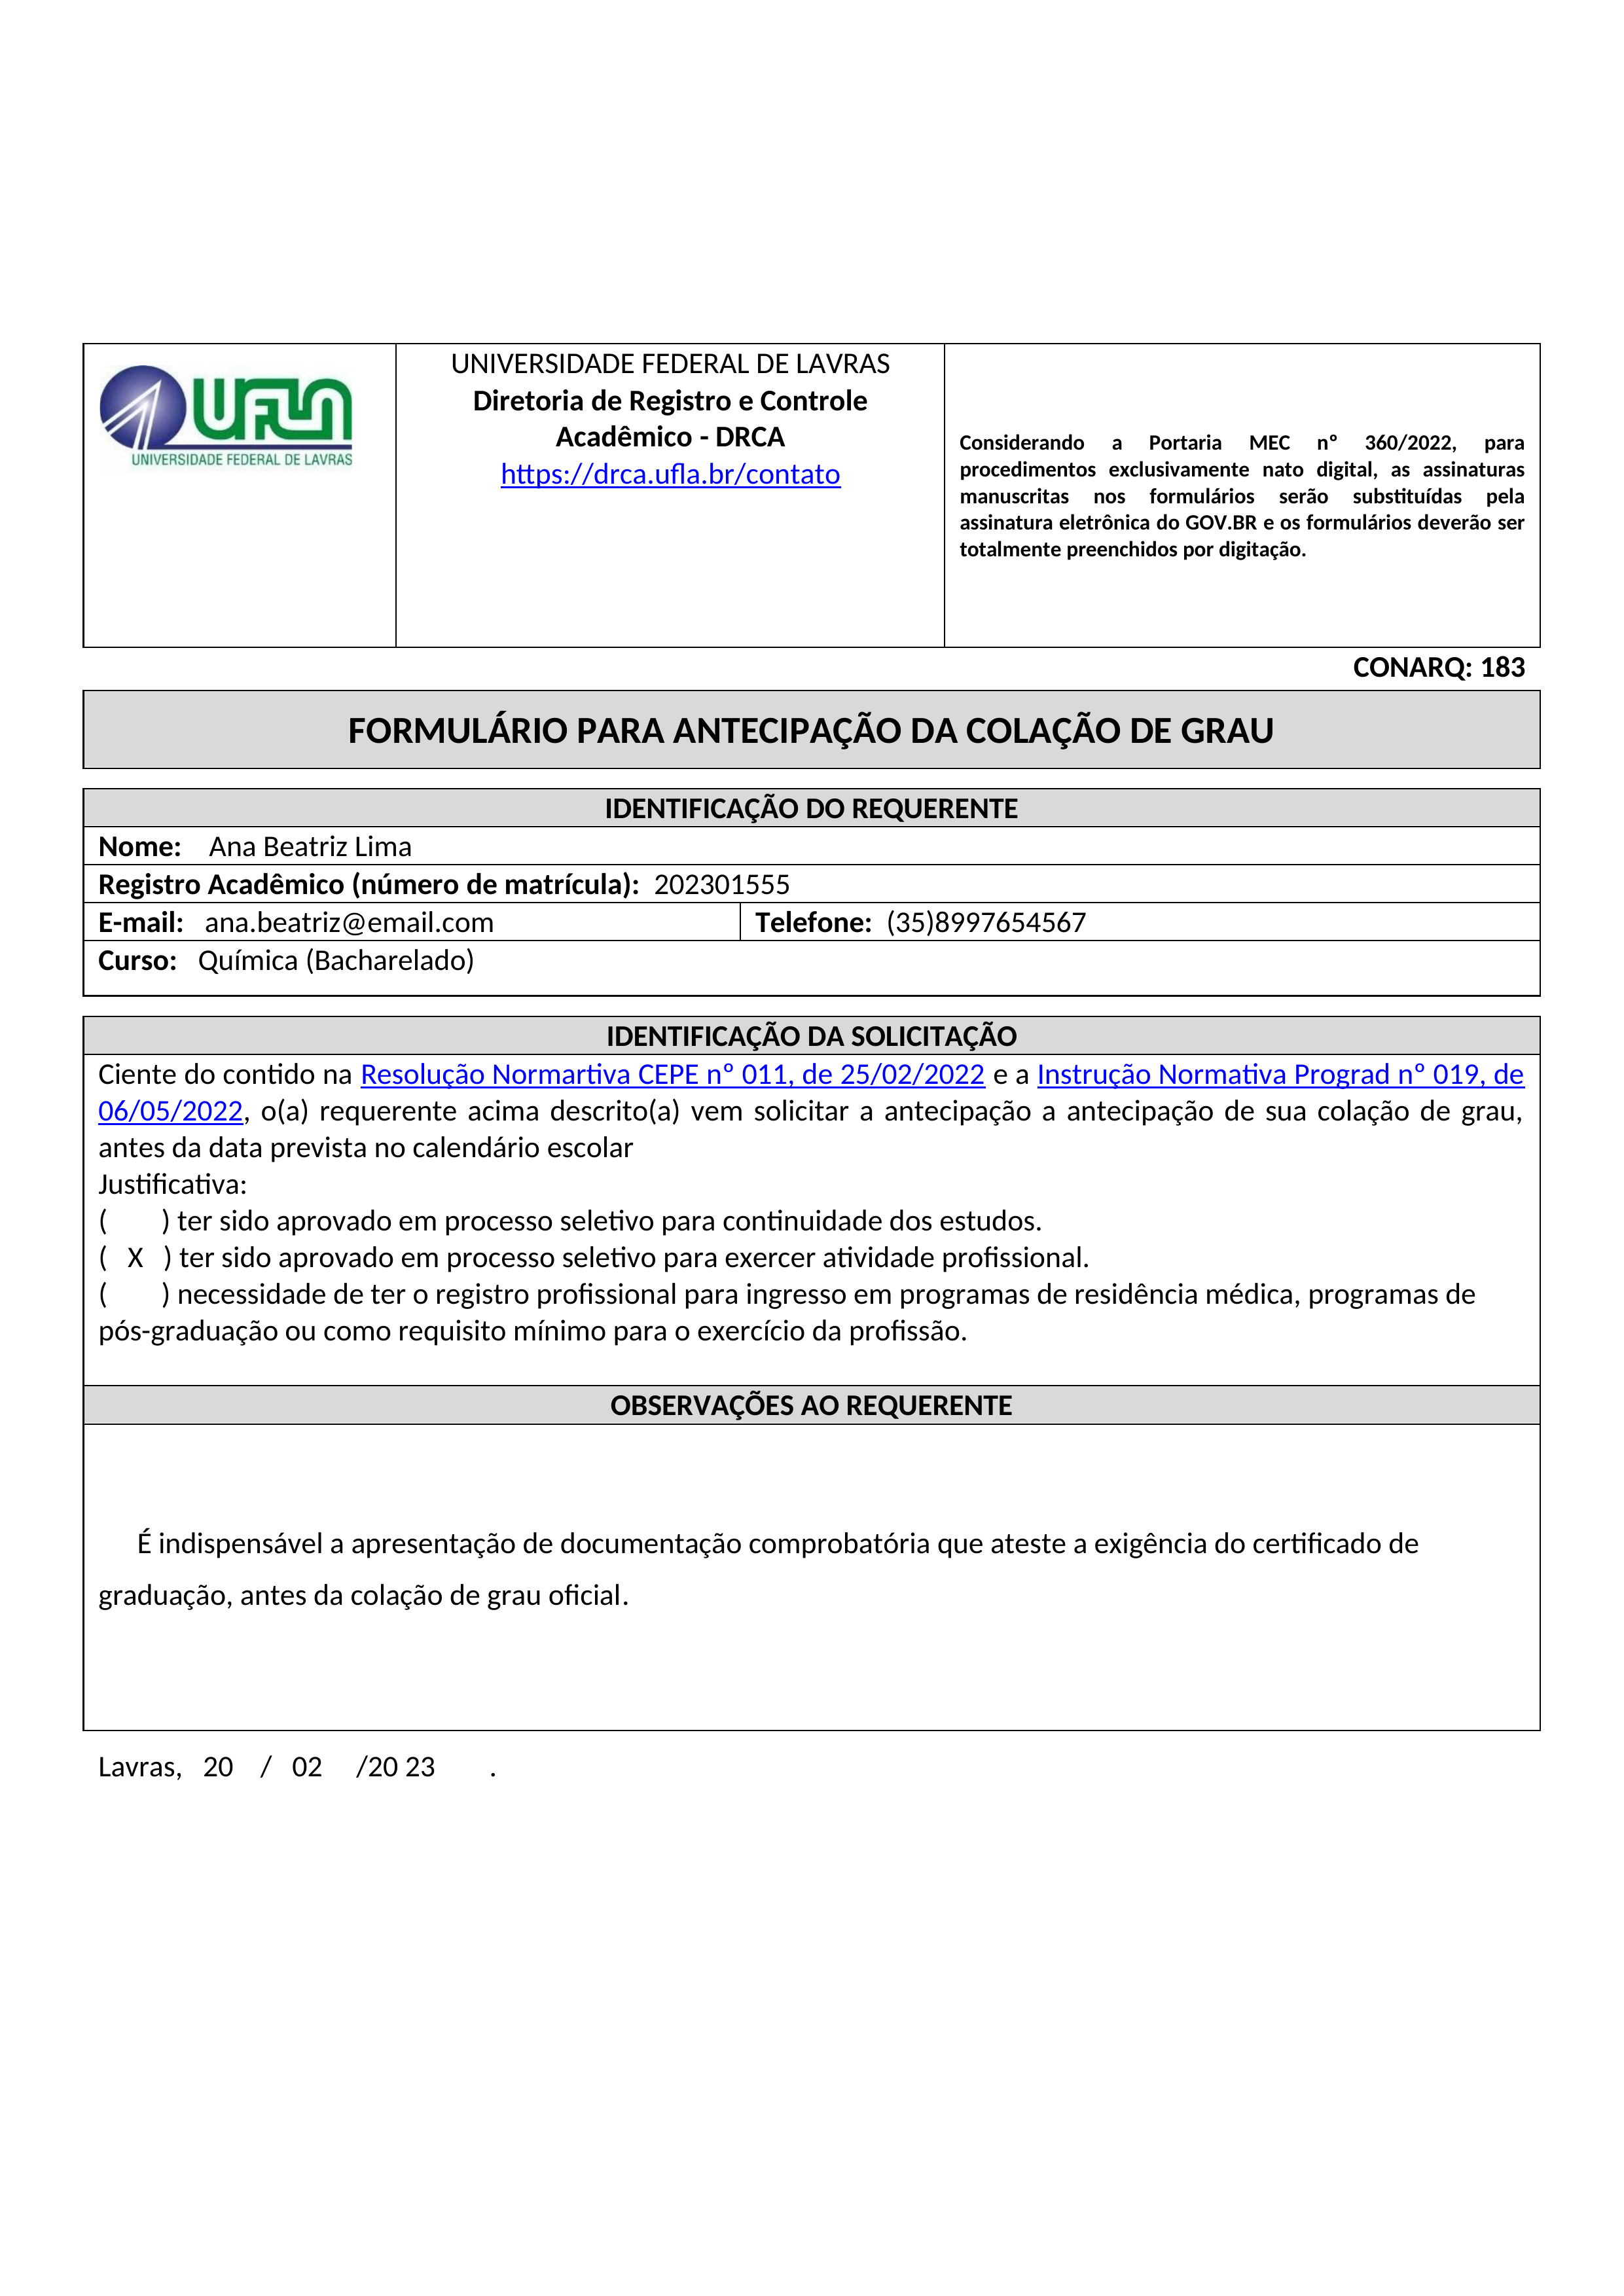
UNIVERSIDADE FEDERAL DE LAVRAS
UFLA
Diretoria de Registro e Controle Acadêmico - DRCA
Considerando a Portaria MEC nº 360/2022, para procedimentos exclusivamente nato digital, as assinaturas manuscritas nos formulários serão substituídas pela assinatura eletrônica do GOV.BR e os formulários deverão ser totalmente preenchidos por digitação.
UNIVERSIDADE FEDERAL DE LAVRAS
https://drca.ufla.br/contato
CONARQ: 183
FORMULÁRIO PARA ANTECIPAÇÃO DA COLAÇÃO DE GRAU
IDENTIFICAÇÃO DO REQUERENTE
Nome:
Ana Beatriz Lima
Registro Acadêmico (número de matrícula):
202301555
E-mail:
ana.beatriz@email.com
Telefone:
(35)8997654567
Curso:
Química (Bacharelado)
IDENTIFICAÇÃO DA SOLICITAÇÃO
Ciente do contido na Resolução Normartiva CEPE nº 011, de 25/02/2022 e a Instrução Normativa Prograd nº 019, de 06/05/2022, o(a) requerente acima descrito(a) vem solicitar a antecipação a antecipação de sua colação de grau, antes da data prevista no calendário escolar Justificativa:
( ) ter sido aprovado em processo seletivo para continuidade dos estudos.
ter sido aprovado em processo seletivo para exercer atividade profissional.
(X)
( ) necessidade de ter o registro profissional para ingresso em programas de residência médica, programas de pós-graduação ou como requisito mínimo para o exercício da profissão.
OBSERVAÇÕES AO REQUERENTE
É indispensável a apresentação de documentação comprobatória que ateste a exigência do certificado de graduação, antes da colação de grau oficial.
Lavras, 20/02/2023.